Question: How does the patient history play a role?
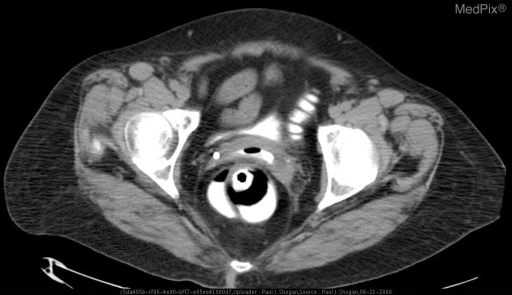
Answer: The patient's history of 71 year old female, status post hysterectomy presenting with feces per the vagina. is key in understanding the case.